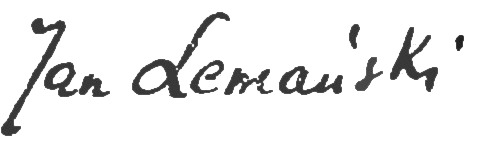
Signature of: jan lemański